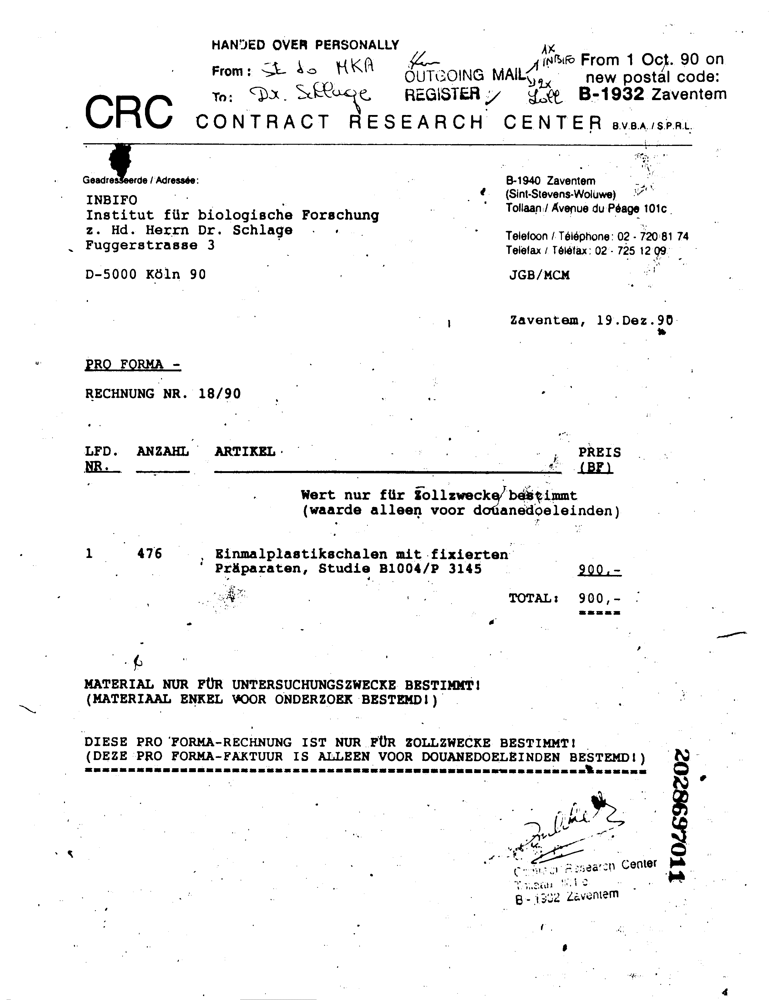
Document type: Invoice